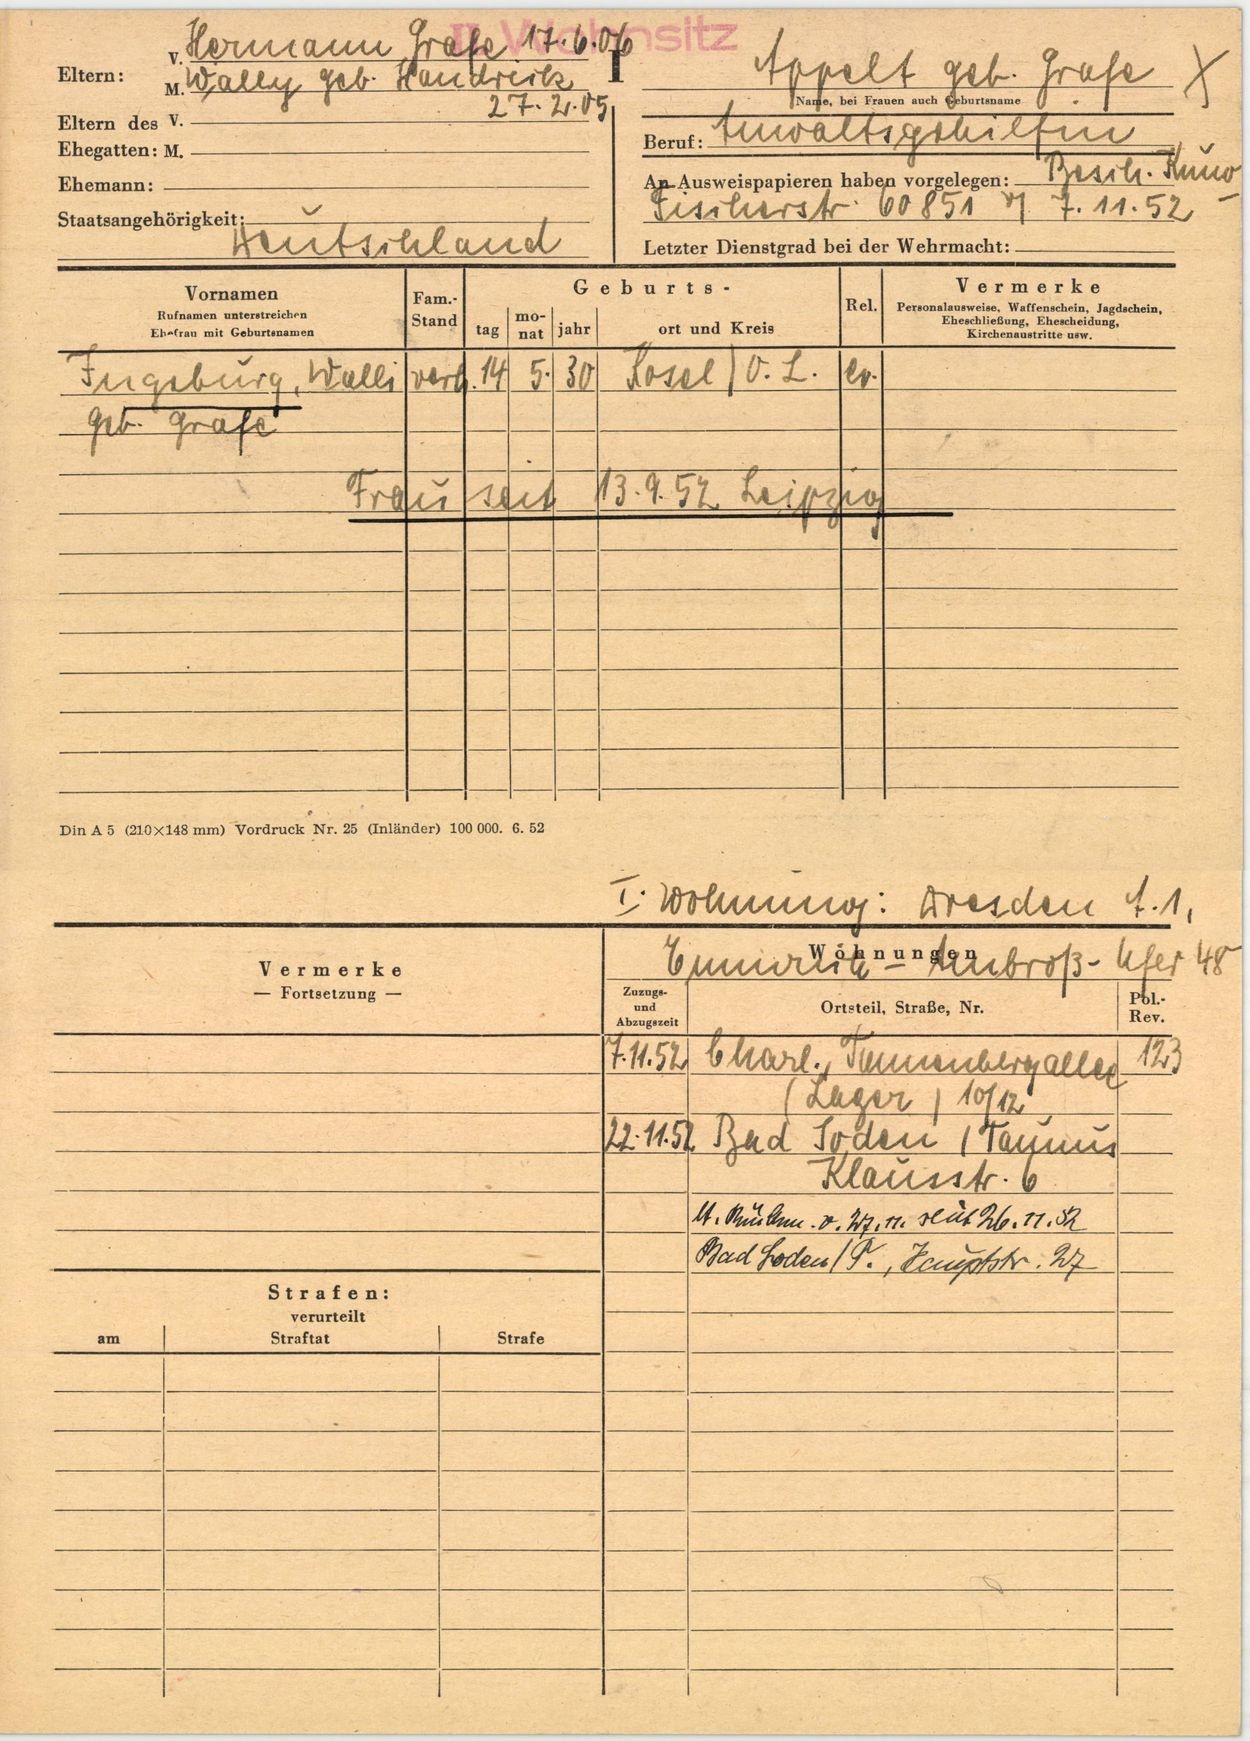
Appelt geb. Grafe